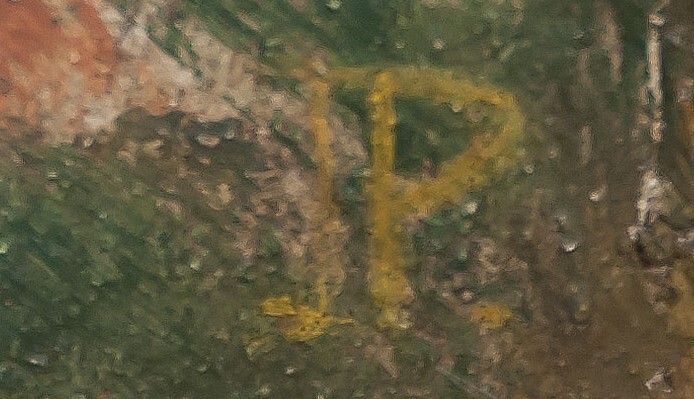
Signature of: jan preisler